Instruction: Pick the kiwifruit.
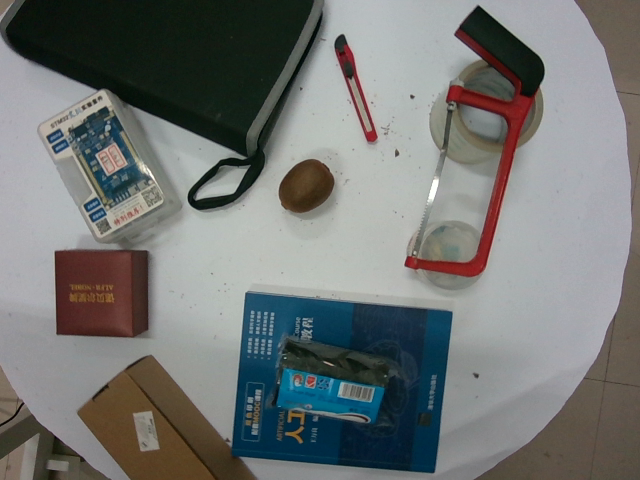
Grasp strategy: vertical